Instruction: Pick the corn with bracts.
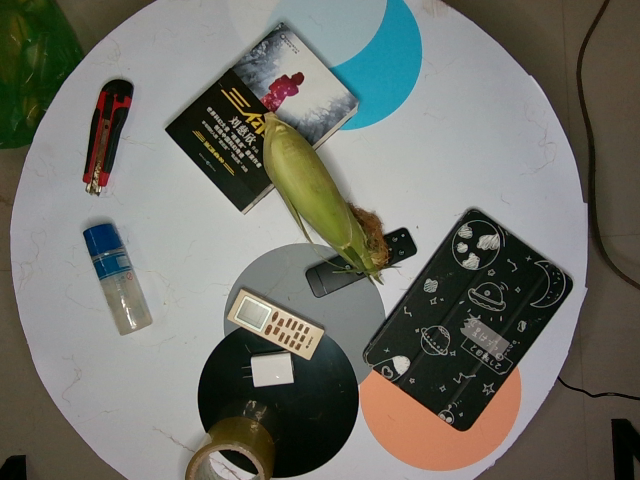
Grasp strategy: vertical